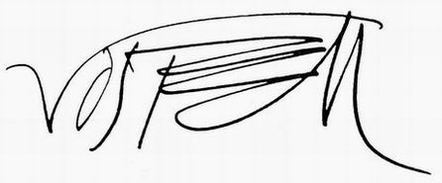
Signature of: wolf vostell